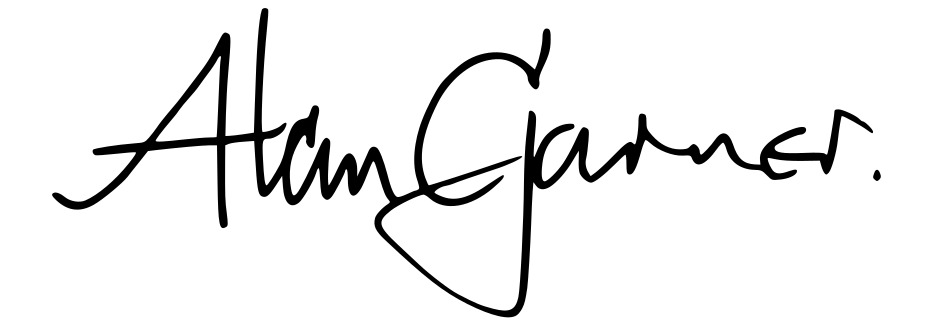
Signature of: alan garner